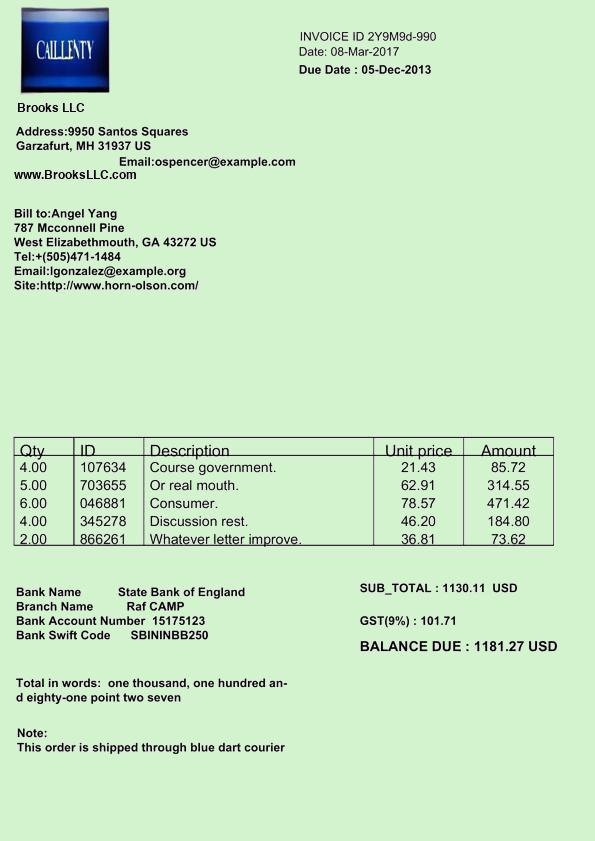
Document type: Invoice